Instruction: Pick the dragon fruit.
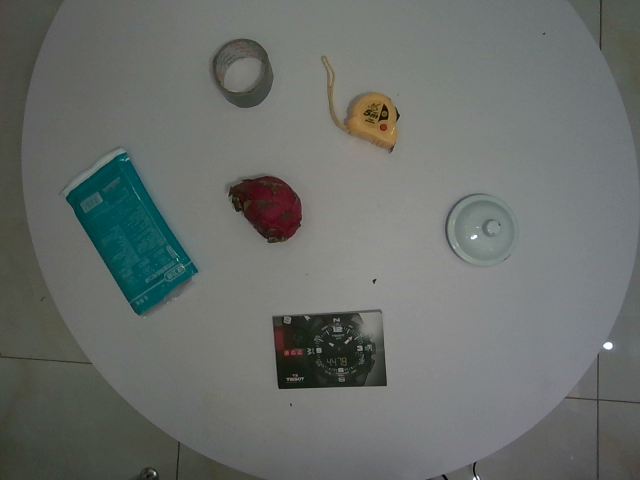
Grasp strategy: vertical